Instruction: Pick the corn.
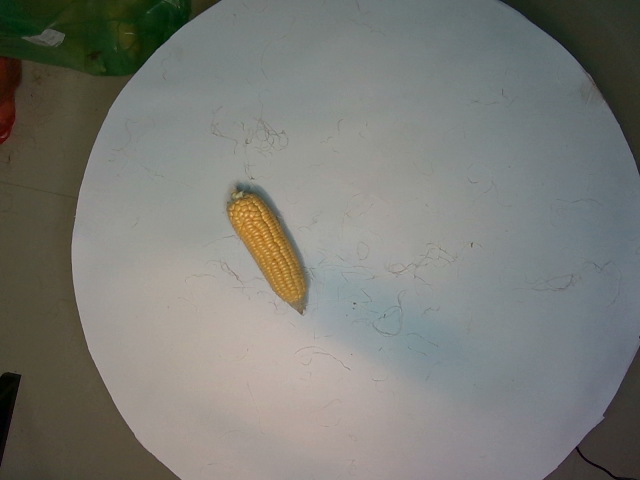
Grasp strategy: vertical